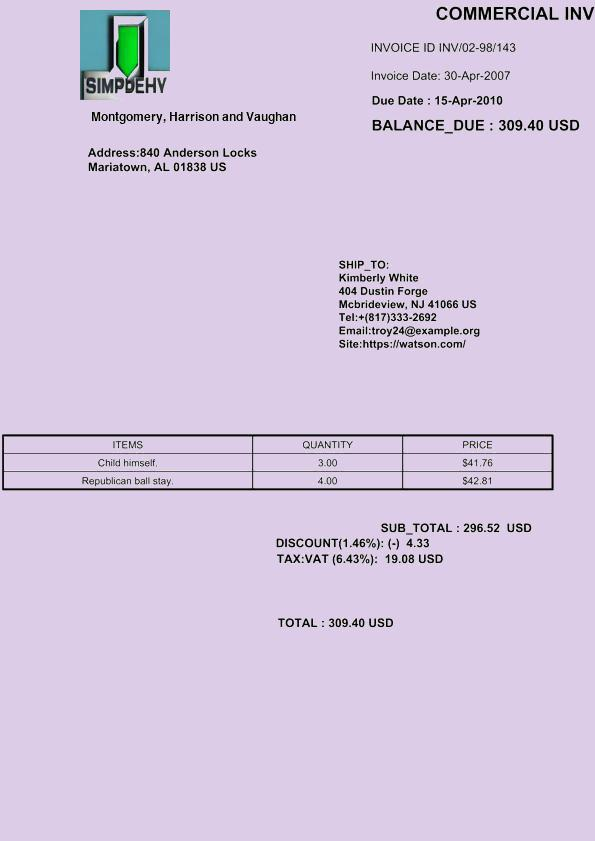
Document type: Invoice